Question: What do the imaging results show?
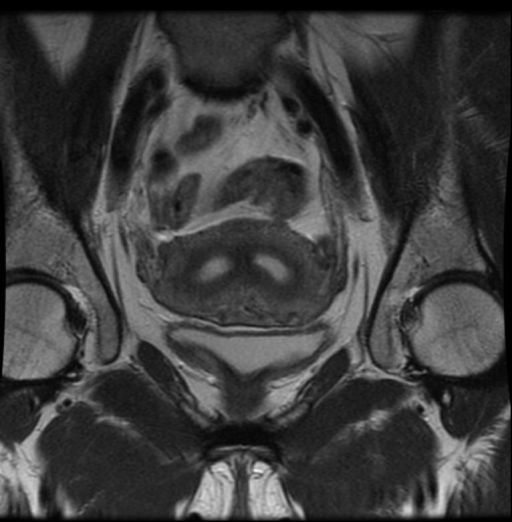
Answer: The imaging shows Bicornuate uterus with uterine tissue between horns Replace this - DESCRIPTION OF THE IMAGE OR FINDINGS..